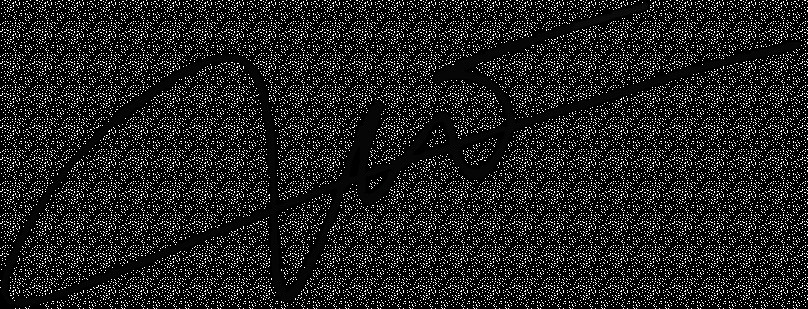
Signature of: purbaya yudhi sadewa